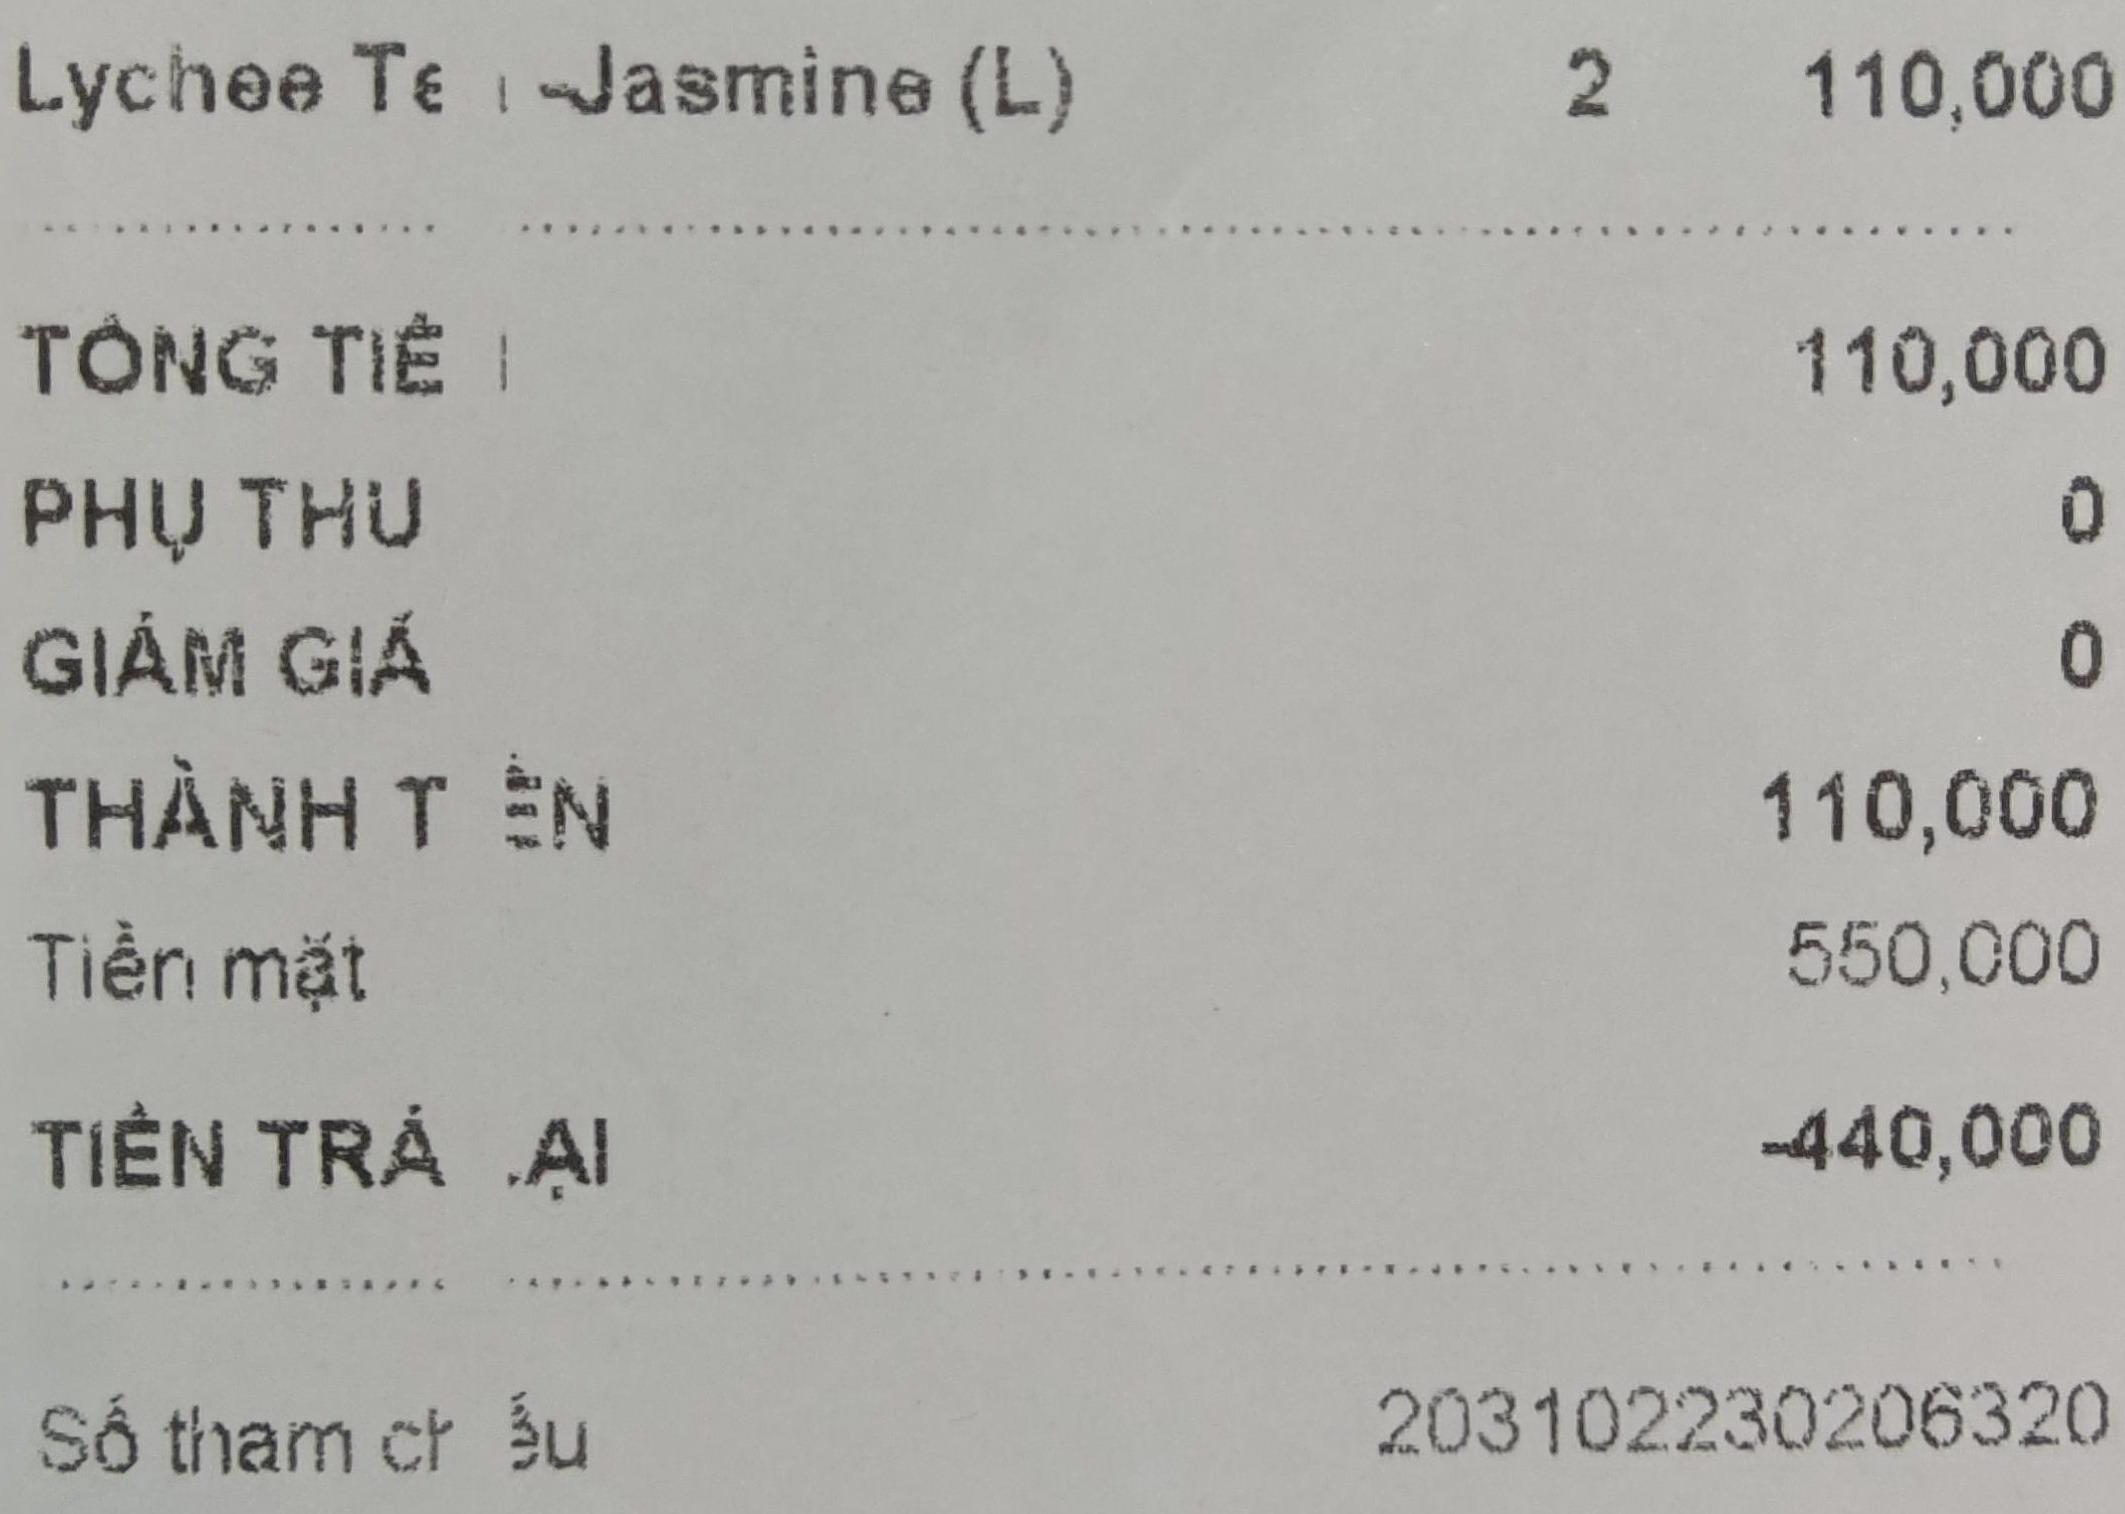
Lychee Te Jasmine (L) 2 110,000

TỔNG TIỀN 110,000
PHỤ THU 0
GIẢM GIÁ 0
THÀNH TIỀN 110,000
Tiền mặt 550,000
TIỀN TRẢ LẠI -440,000

Số tham chiếu 203102230206320